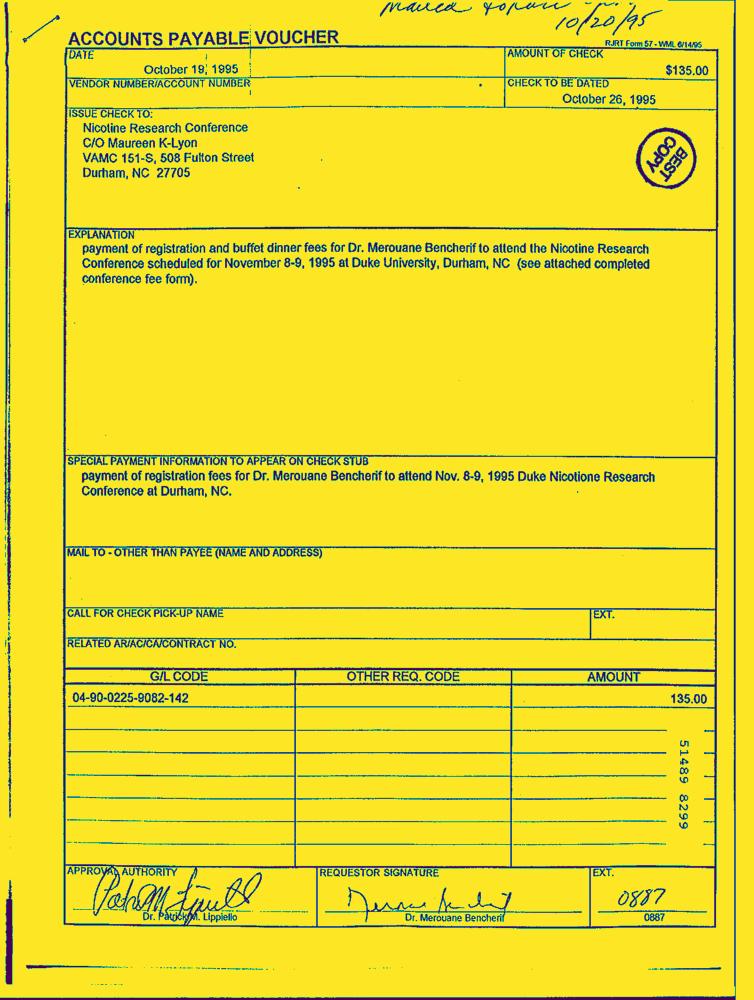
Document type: Invoice-Doc